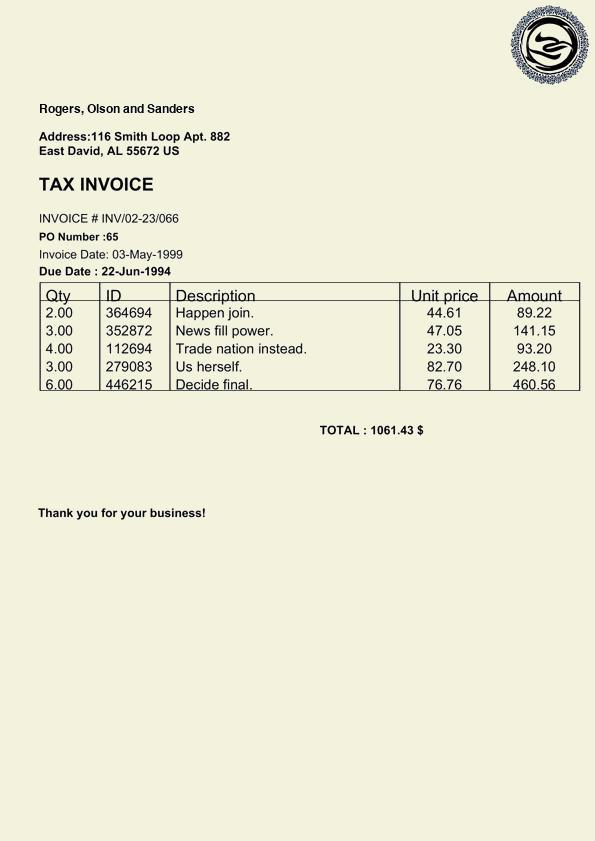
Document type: Invoice